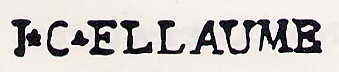
Signature of: jean charles ellaume